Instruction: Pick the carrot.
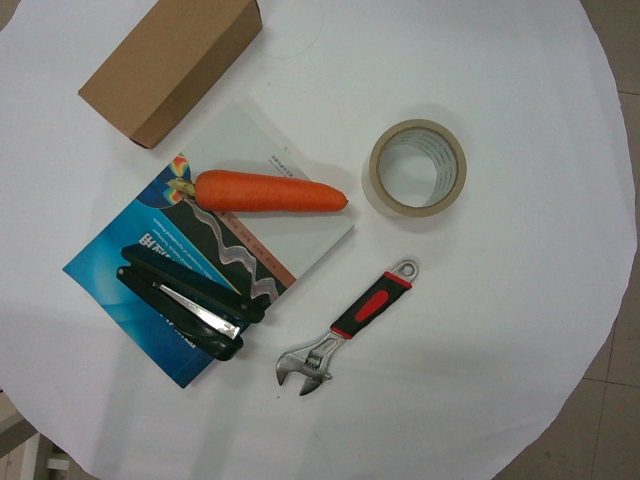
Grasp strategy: vertical